Question: In what way does the history help explain the case?
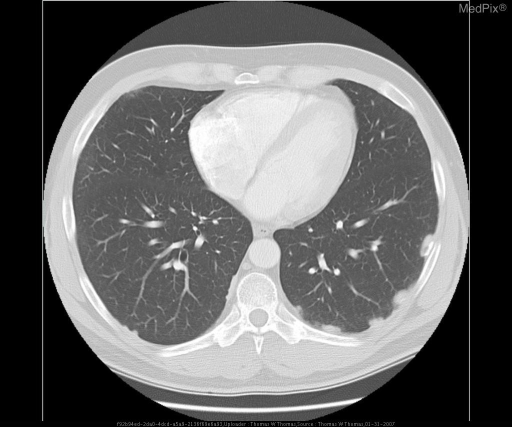
Answer: The patient's history of 56 y.o. man presents for follow up after initial evaluation of rib pain from a bicycle tumble.

Denies any pulmonary symptoms is key in understanding the case.